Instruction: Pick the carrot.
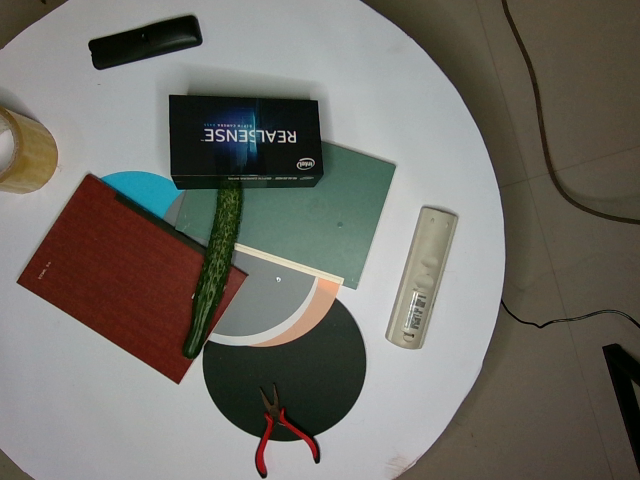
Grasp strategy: vertical